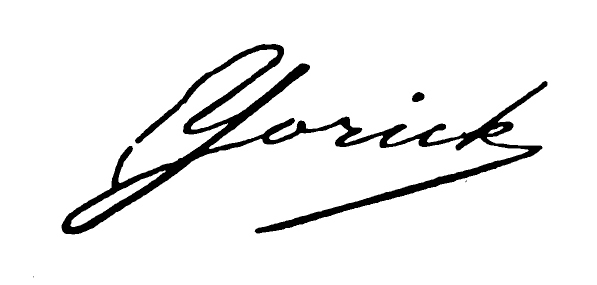
Signature of: pietro coccoluto ferrigni